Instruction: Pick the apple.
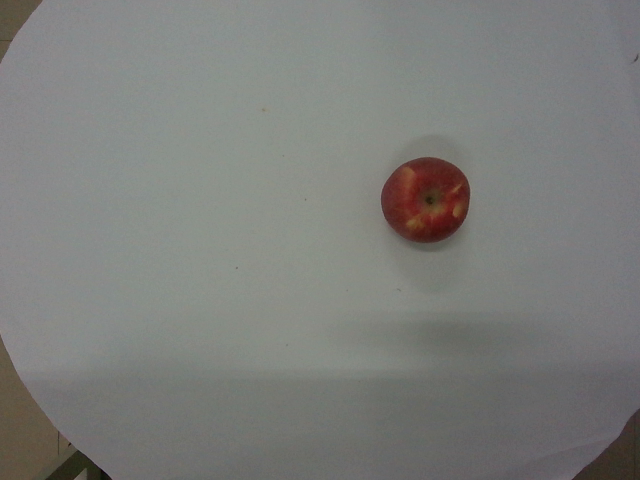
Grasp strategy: vertical